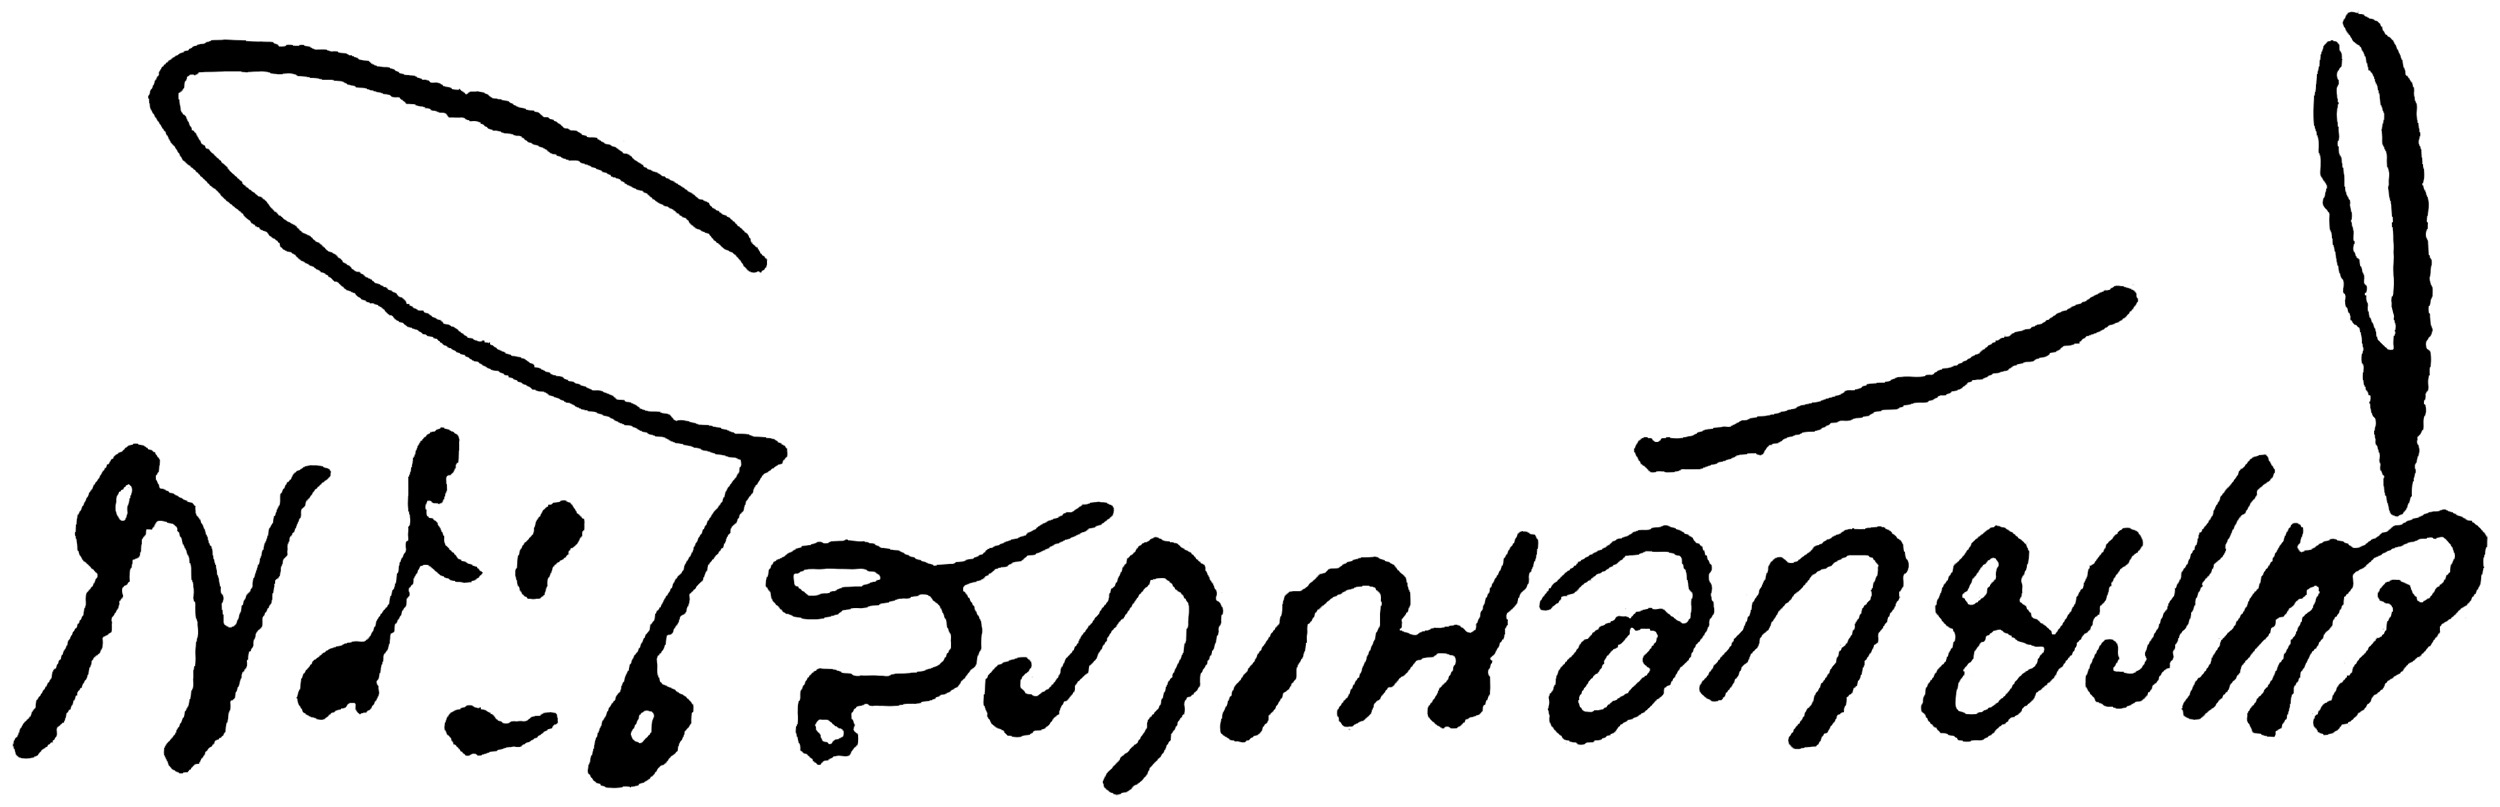
Signature of: phra sophon aksonkit lek samitasiri